Question: What type of tax is indicated in the document, personal property or real estate?
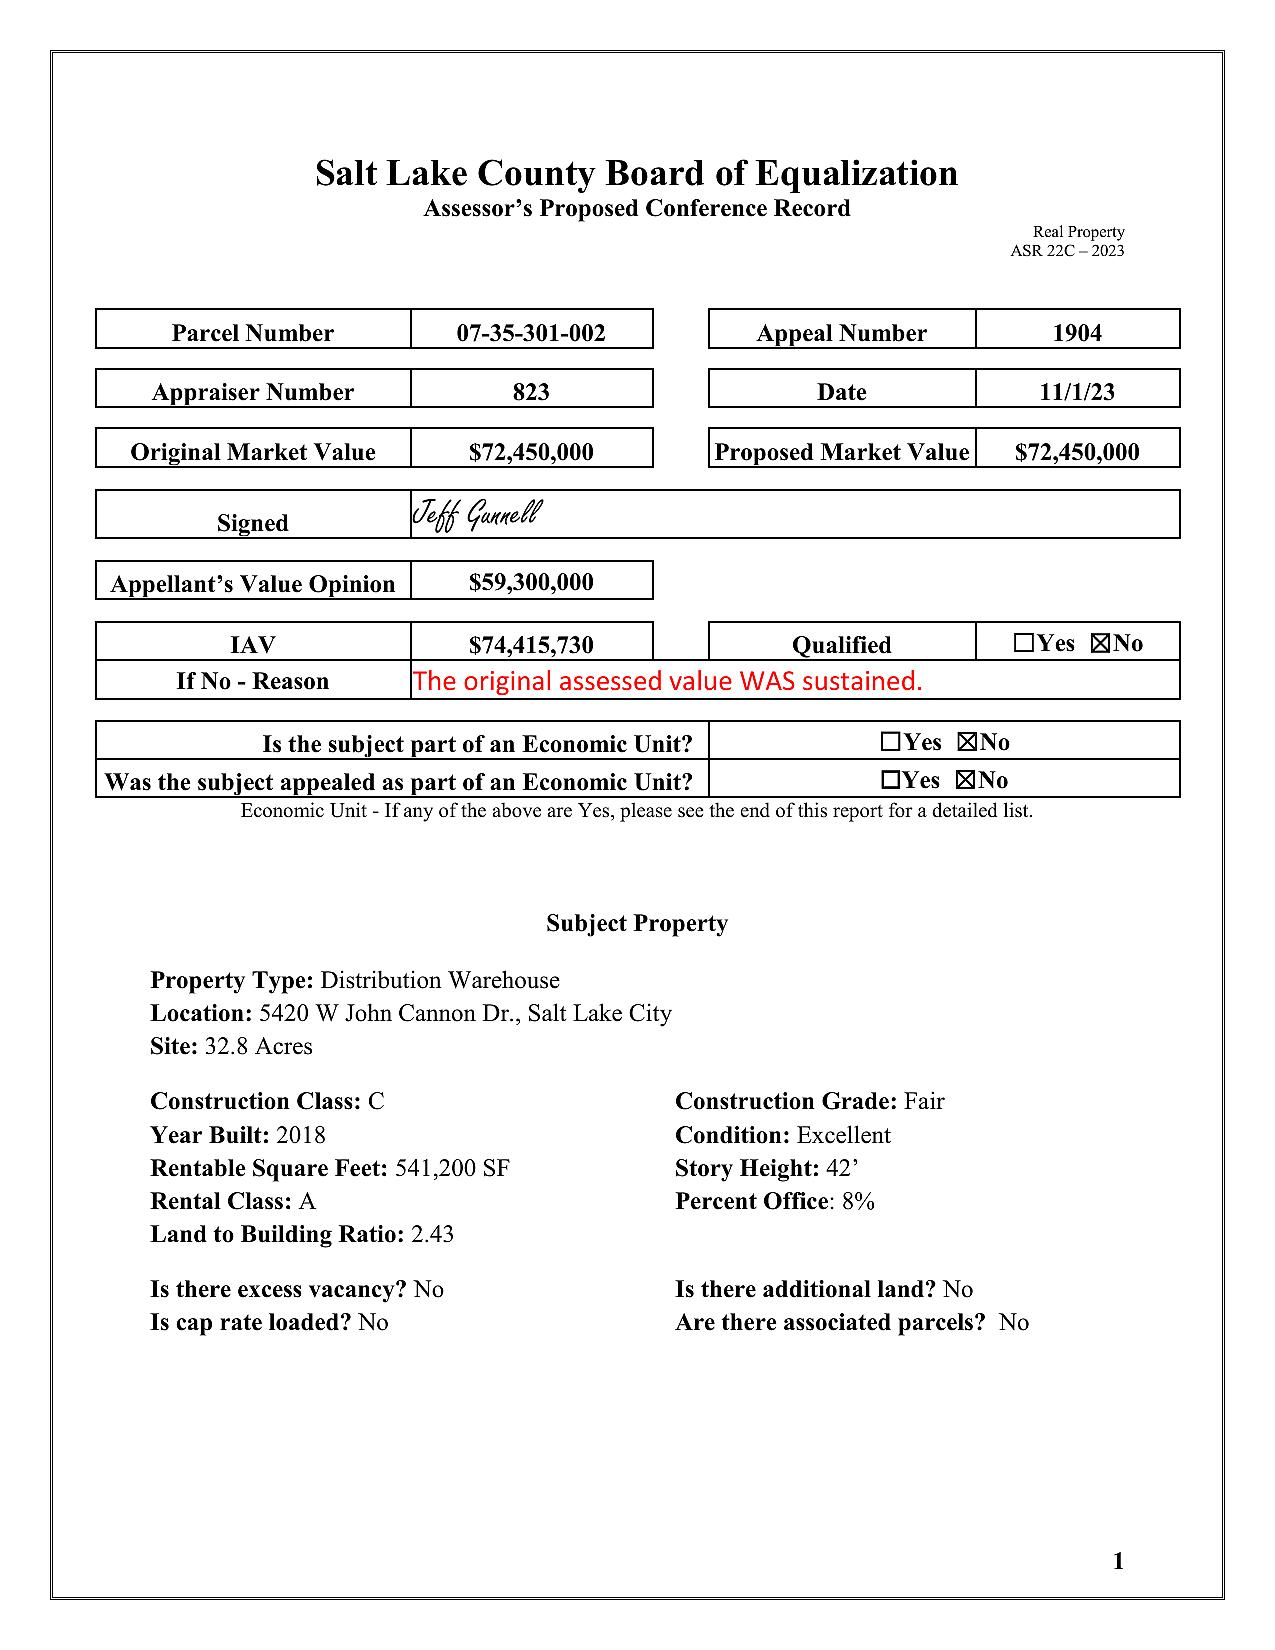
Answer: "Real Property"